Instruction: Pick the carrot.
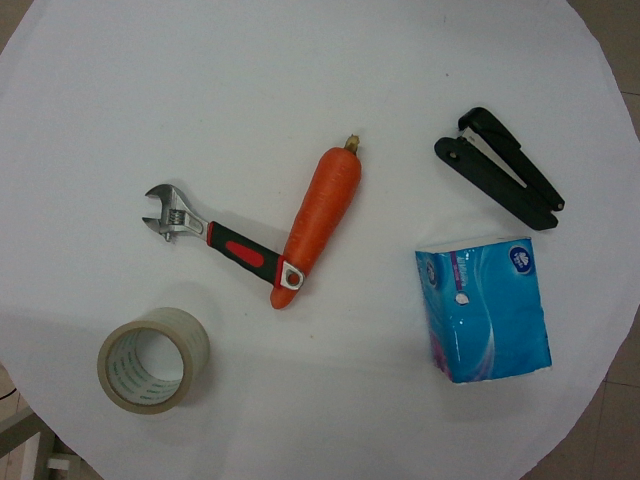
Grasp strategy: vertical